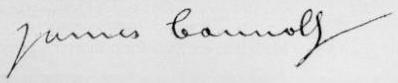
Signature of: james connolly